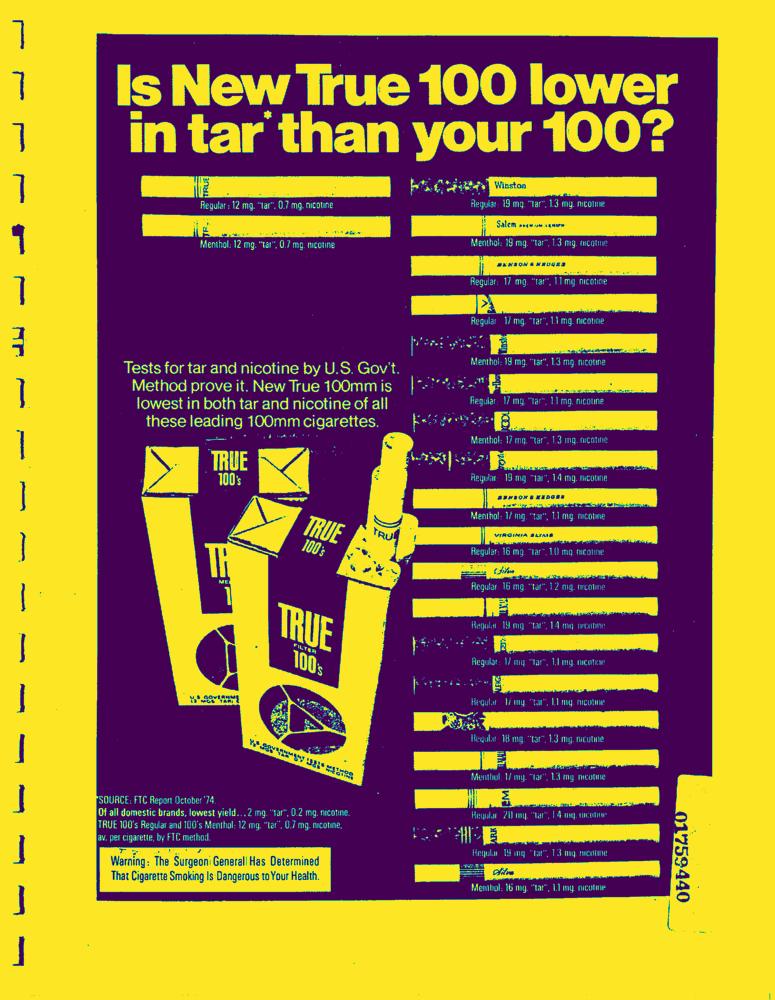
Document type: AD